Question: What type of tax is indicated in the document, personal property or real estate?
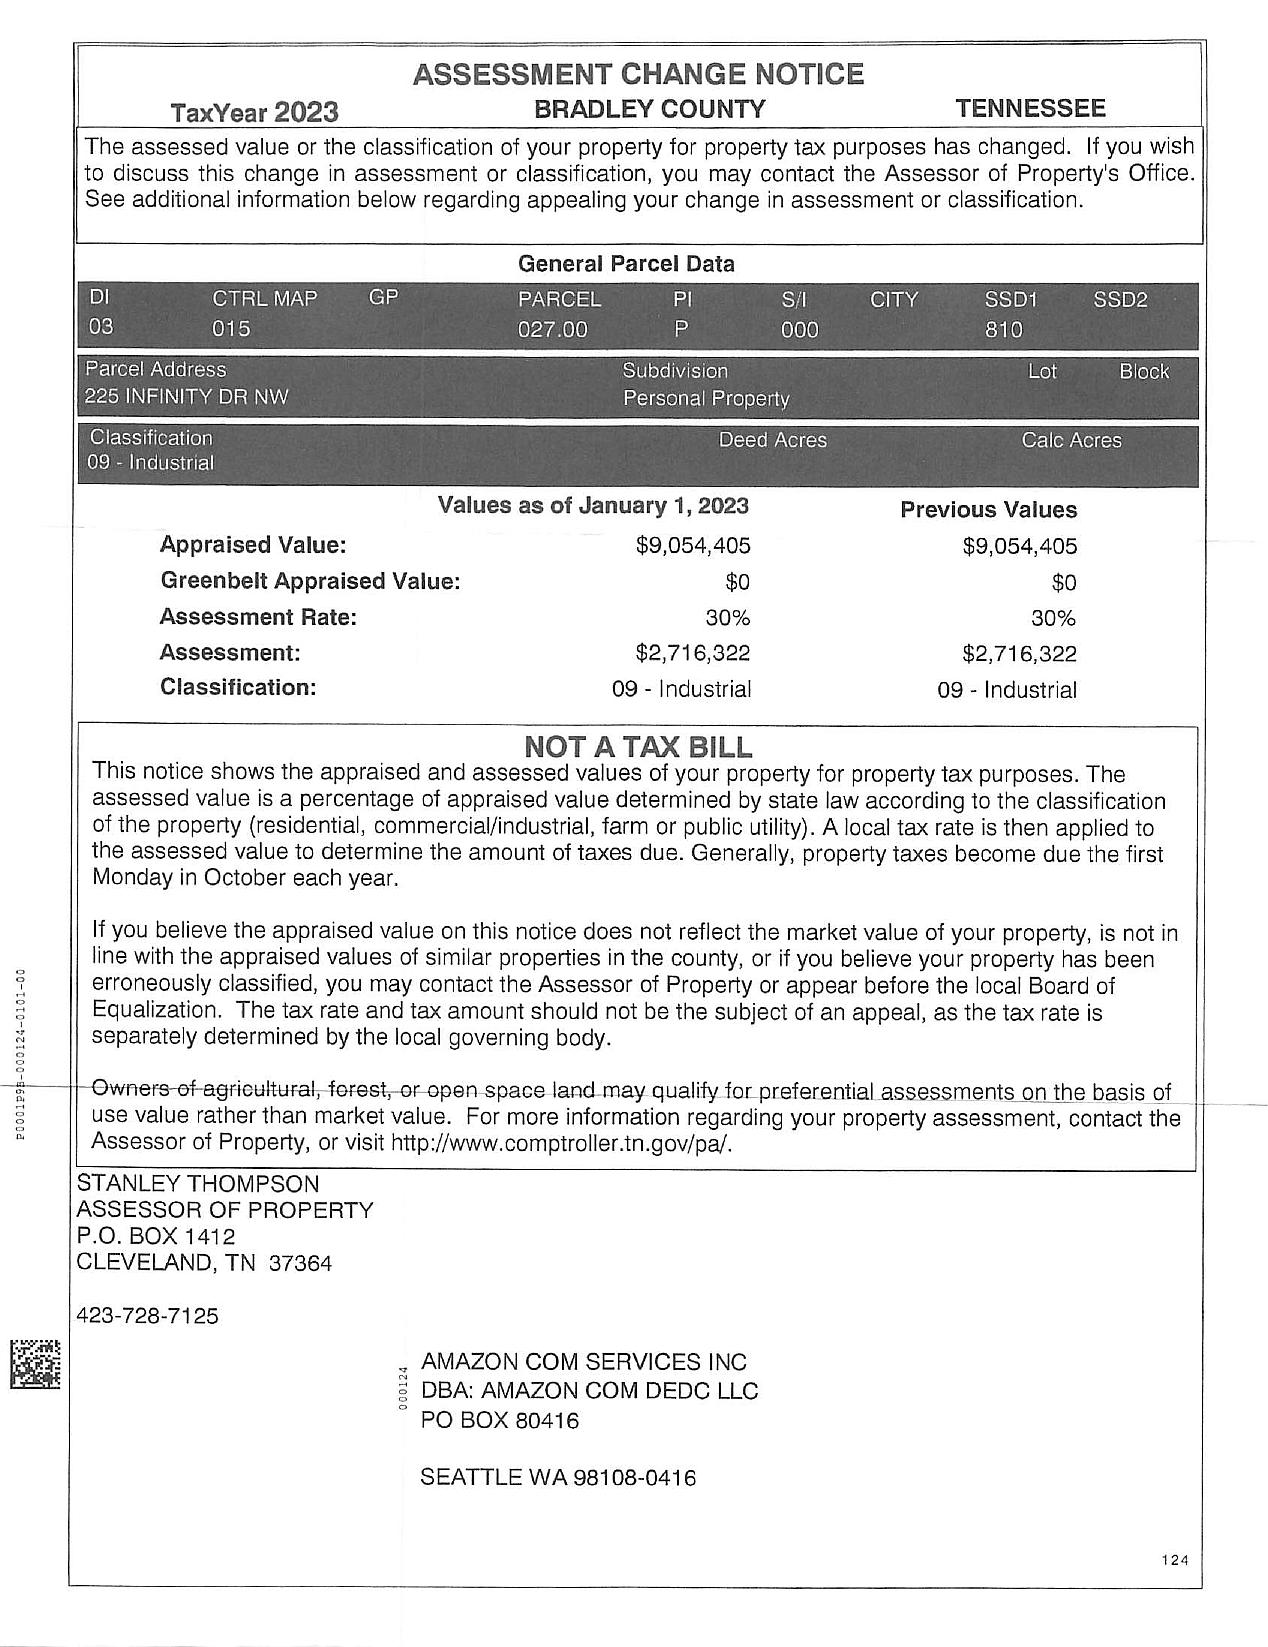
Answer: "Personal Property"